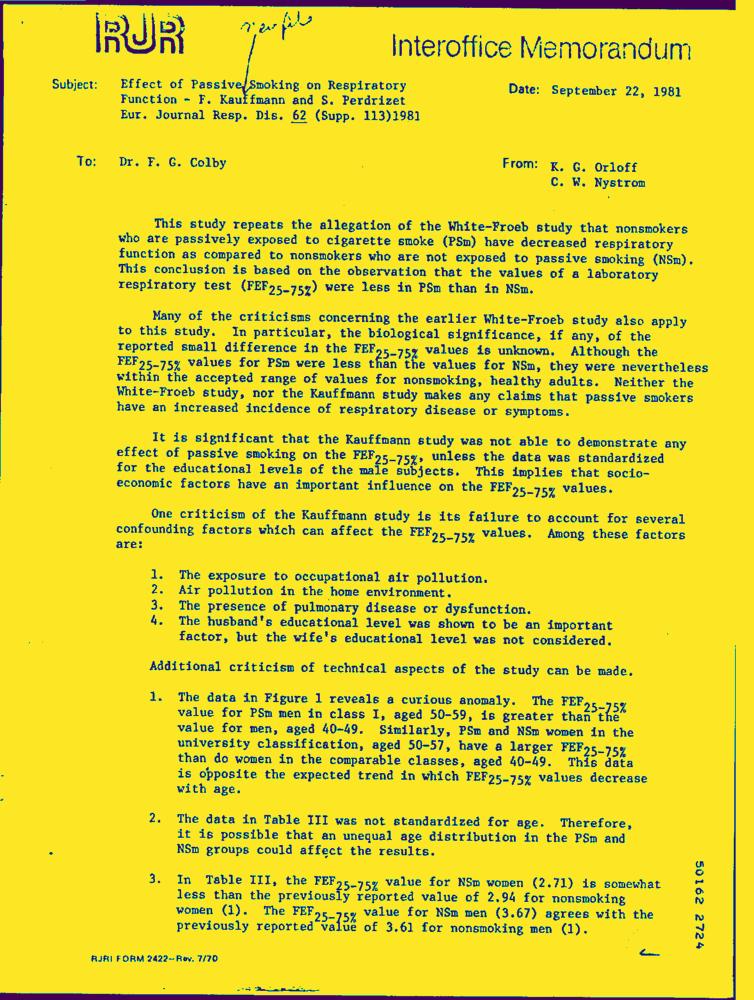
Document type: Letter-Doc